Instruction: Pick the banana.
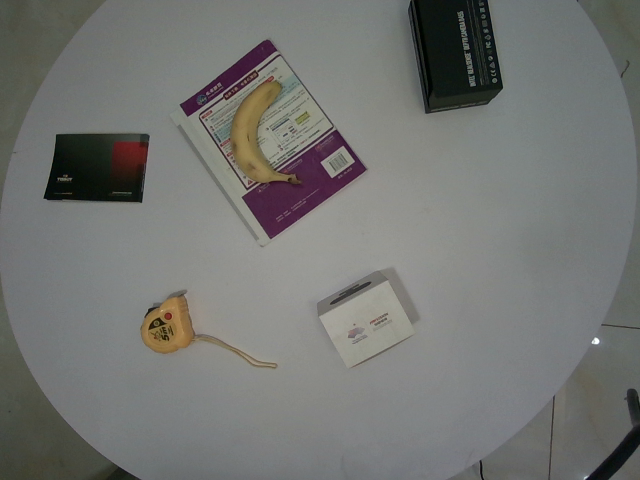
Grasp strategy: vertical